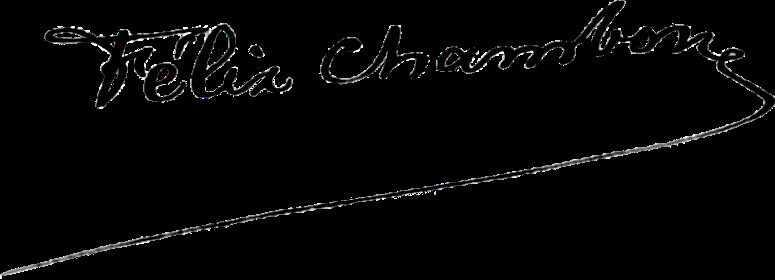
Signature of: félix chambon